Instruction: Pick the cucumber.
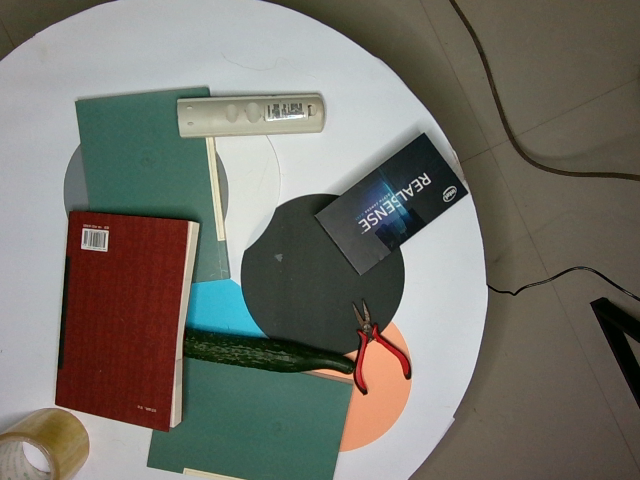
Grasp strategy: vertical